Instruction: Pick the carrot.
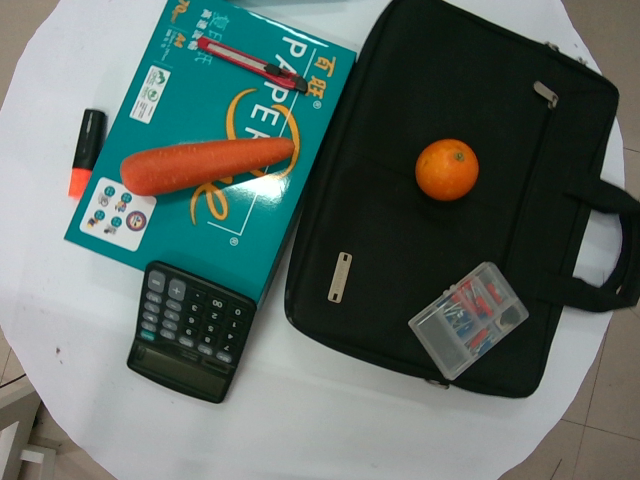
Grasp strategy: vertical